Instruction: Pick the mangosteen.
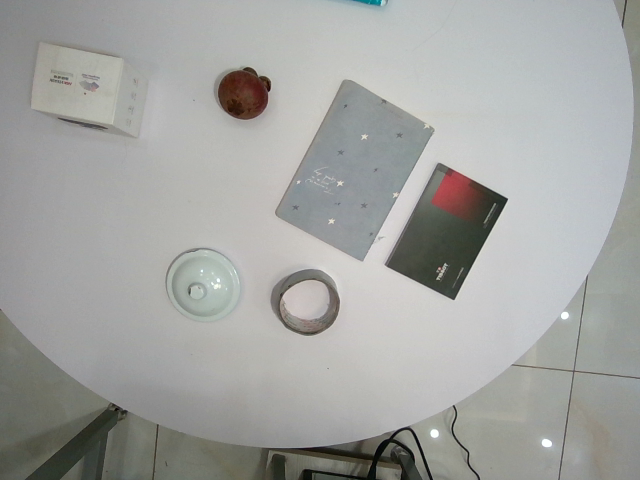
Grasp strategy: vertical